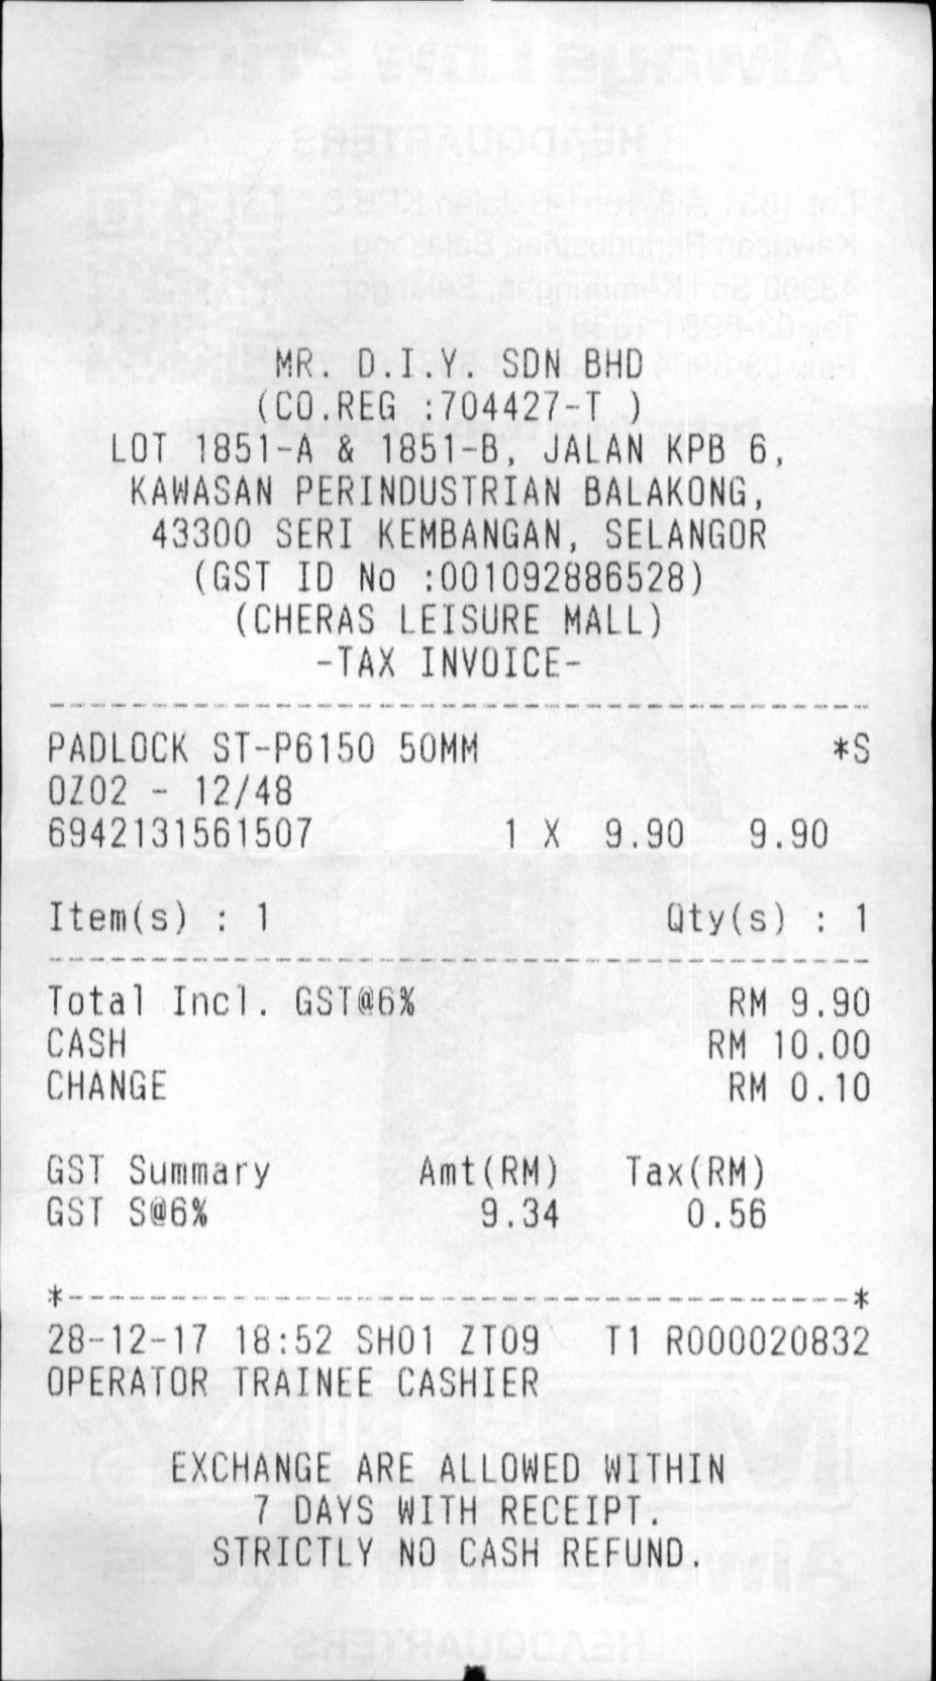
MR. D.I.Y. SDN BHD
(CO.REG :704427-T)
LOT 1851-A & 1851-B, JALAN KPB 6,
KWANSAN PERINDUSTRIAN BLANKONG,
43300 SERI KEMBANGAN, SELANGOR
(GST ID NO :001092886528)
(CHERAS LEISURE MALL)
-TAX INVOICE-
PADLOCK ST-P6150 50MM
*S
0Z02 - 12/48
6942131561507
1
X
9.90
9.90
ITEM(S) : 1
QTY(S) : 1
TOTAL INCL. GST@6%
RM 9.90
CASH
RM 10.00
CHANGE
RM 0.10
GST SUMMARY
AMT(RM)
TAX(RM)
GST S@6%
9.34
0.56
28-12-17 18:52 SH01 ZT09
T1 R000020832
OPERATOR TRAINEE CASHIER
EXCHANGE ARE ALLOWED WITHIN
7 DAY WITH RECEIPT,
STRICTLY NO CASH REFUND.